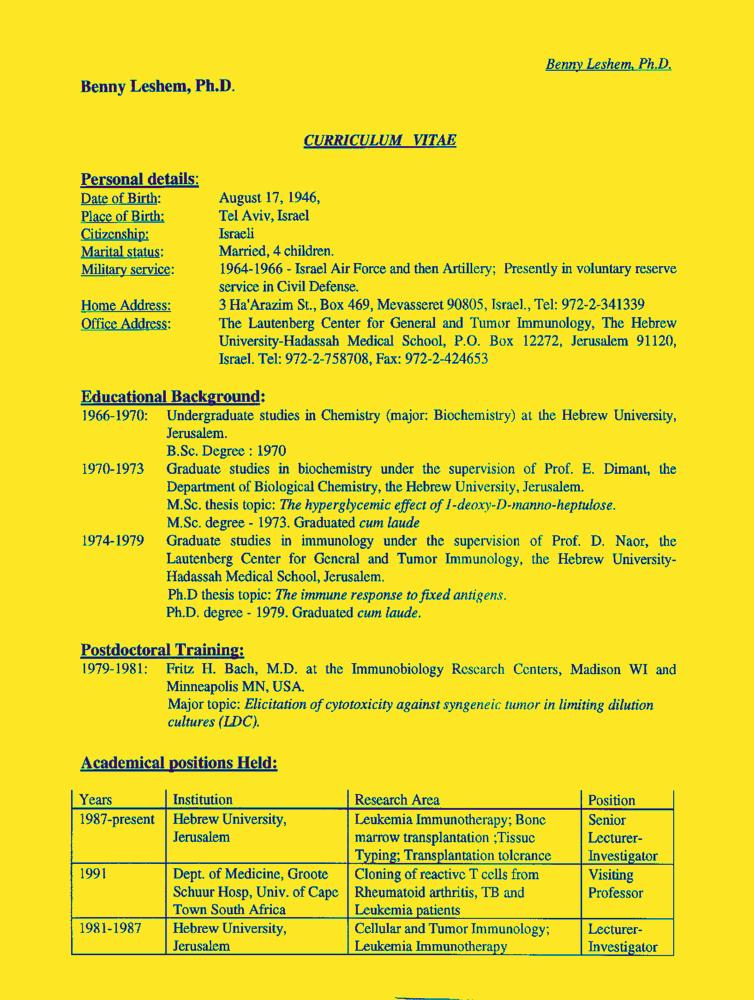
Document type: Resume-Doc